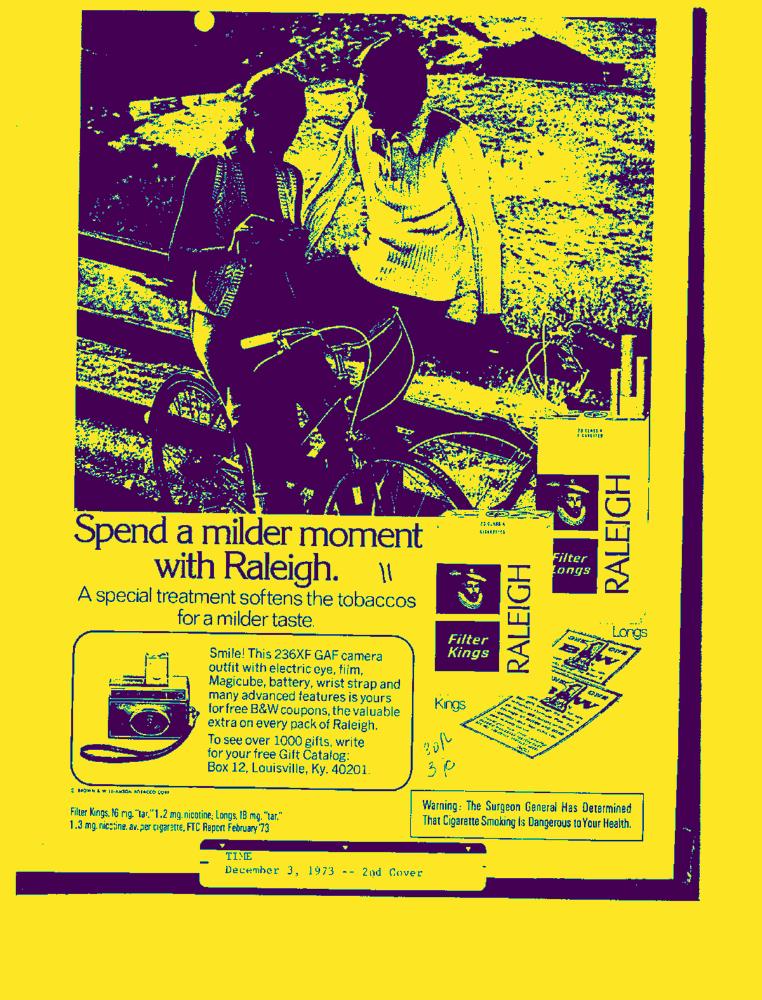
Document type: AD